Question: What type of tax is indicated in the document, personal property or real estate?
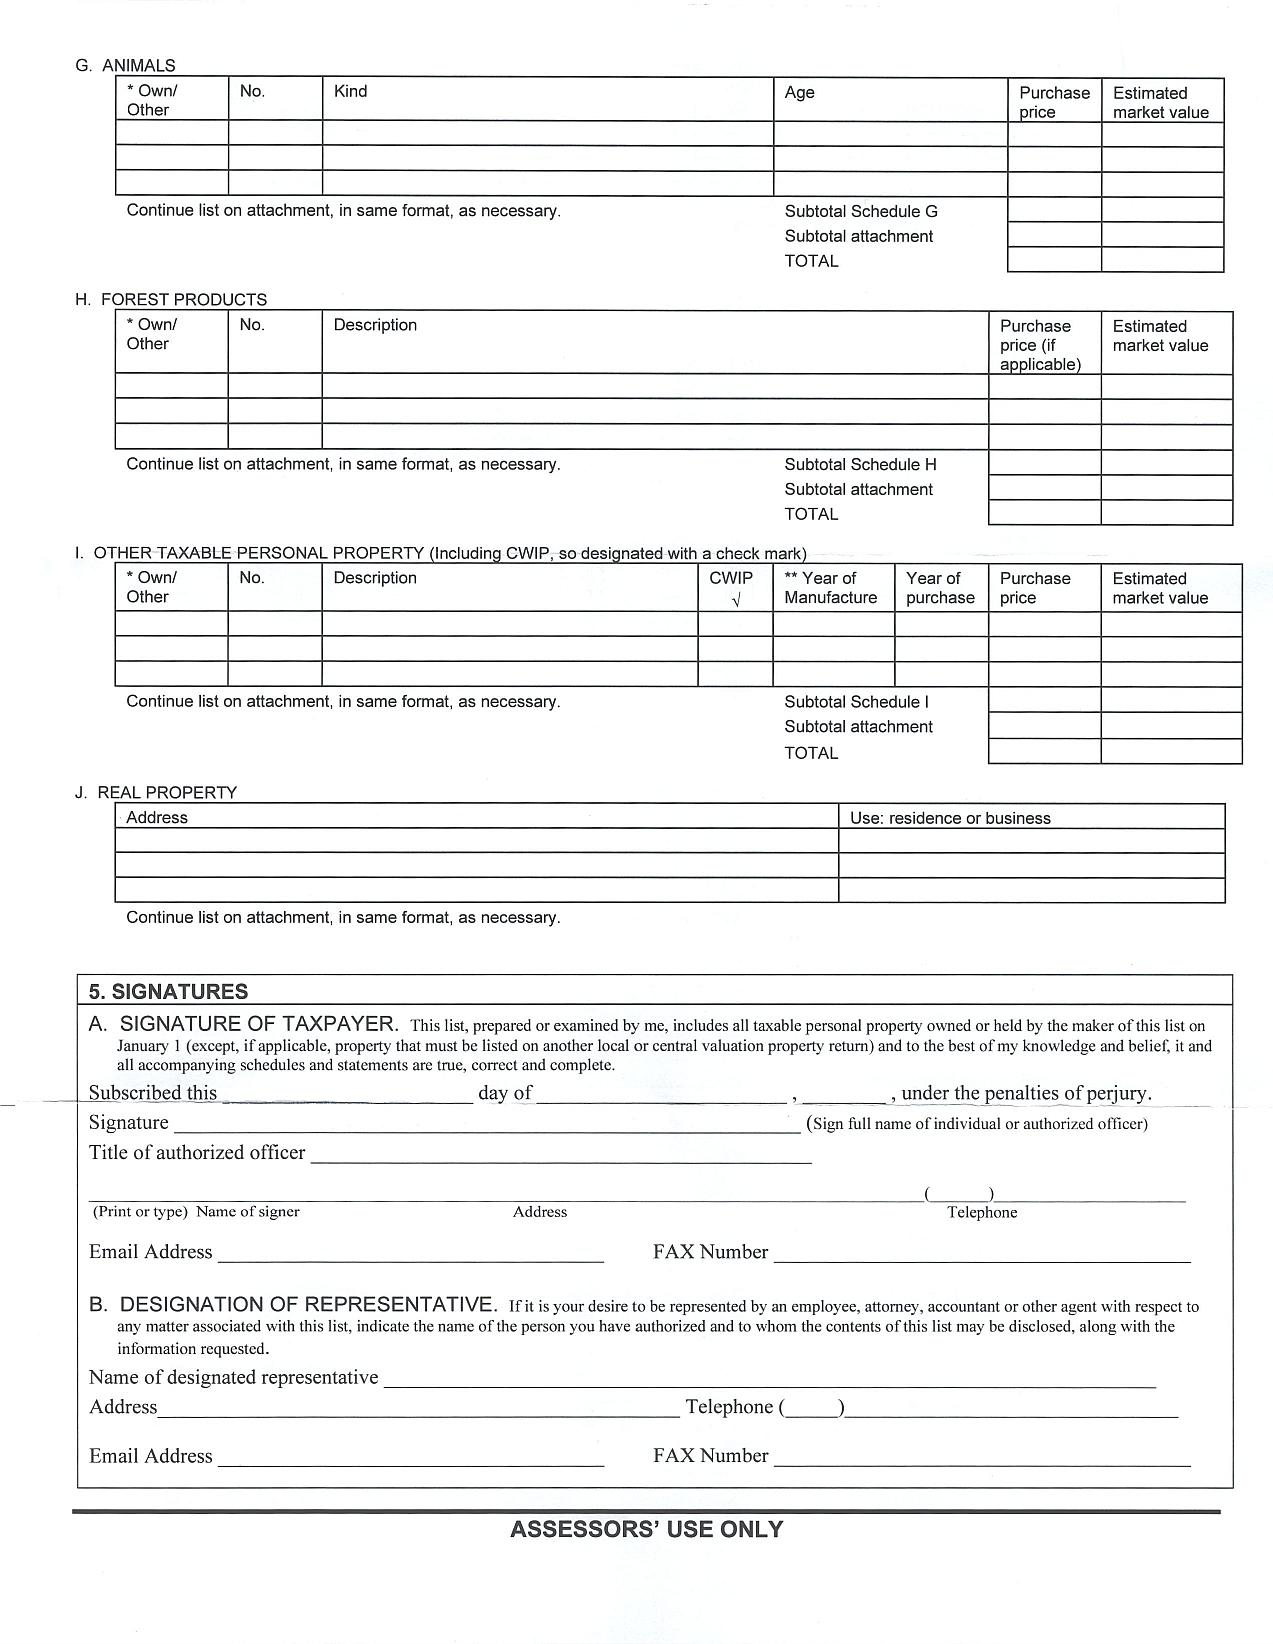
Answer: "Both Personal Property and Real Estate Tax"